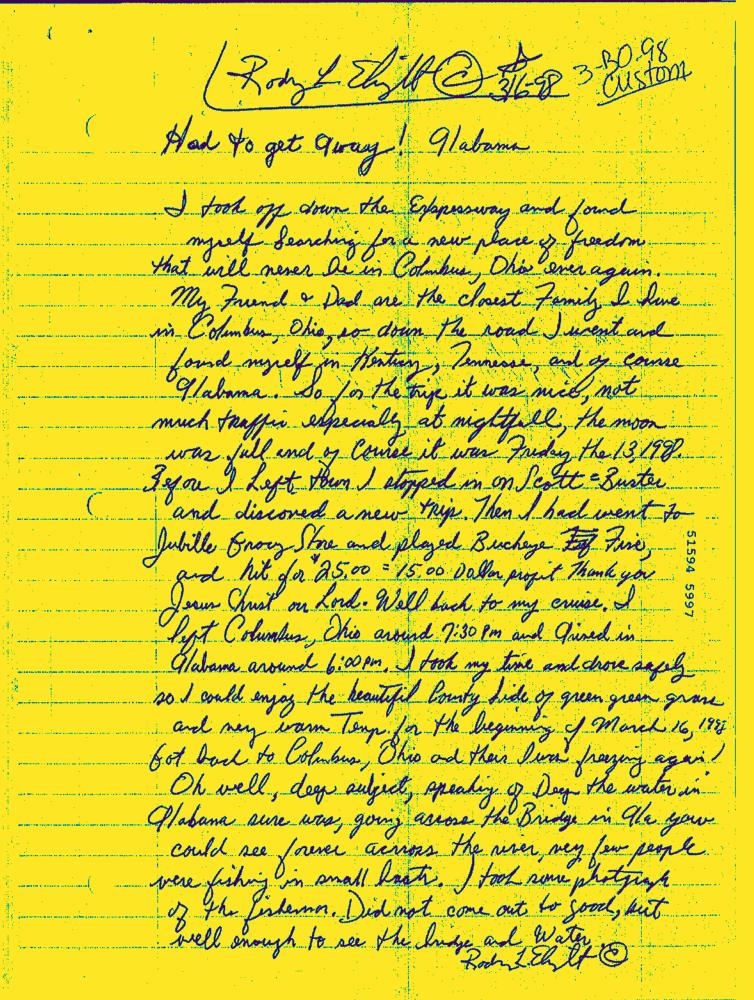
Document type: Hand-Written